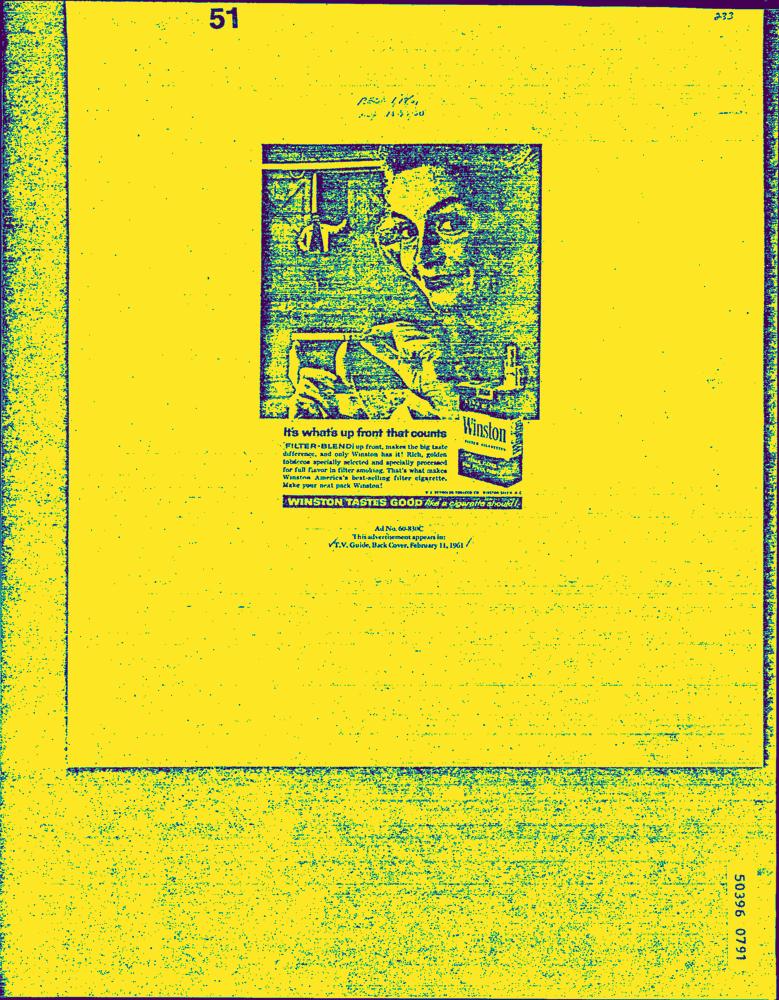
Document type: AD